Question: What was observed in the imaging?
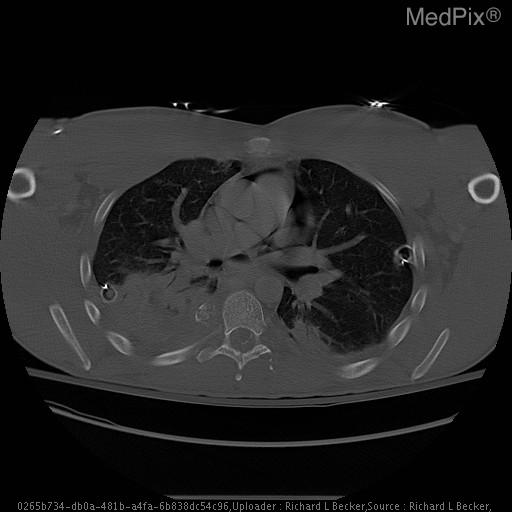
Answer: The imaging shows Thin rim of lucency surrounding the cardiac shadow. Previous Chest CT showed a small amount of pericardial air at the apex. Subsequent CT images.